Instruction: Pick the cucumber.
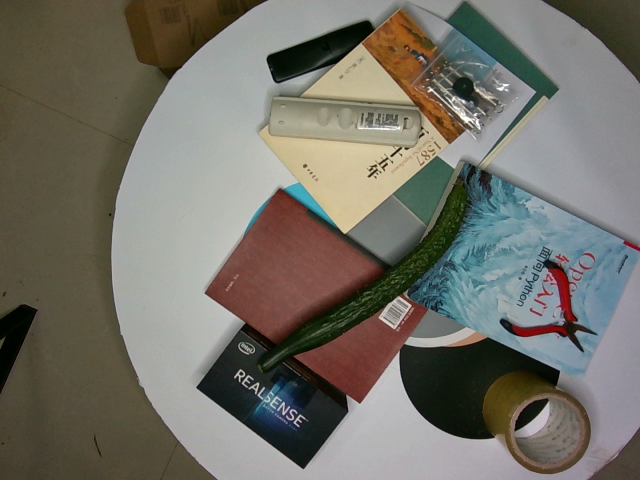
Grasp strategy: vertical